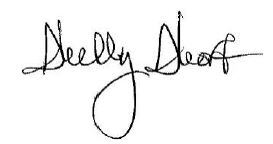
Signature of: shelly short